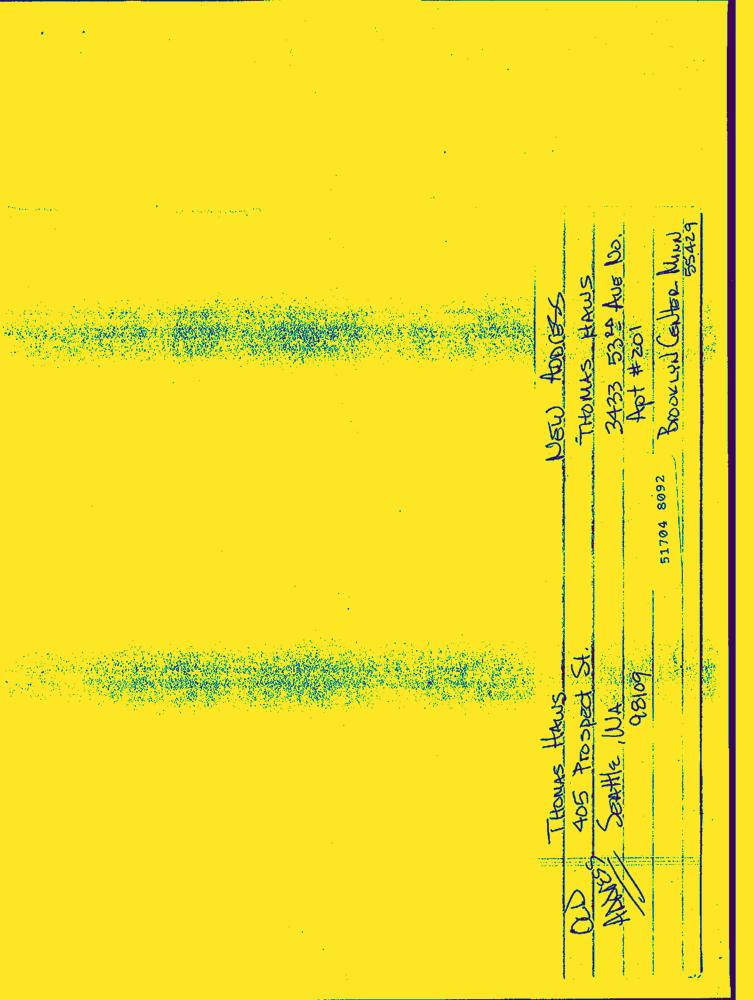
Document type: Hand-Written